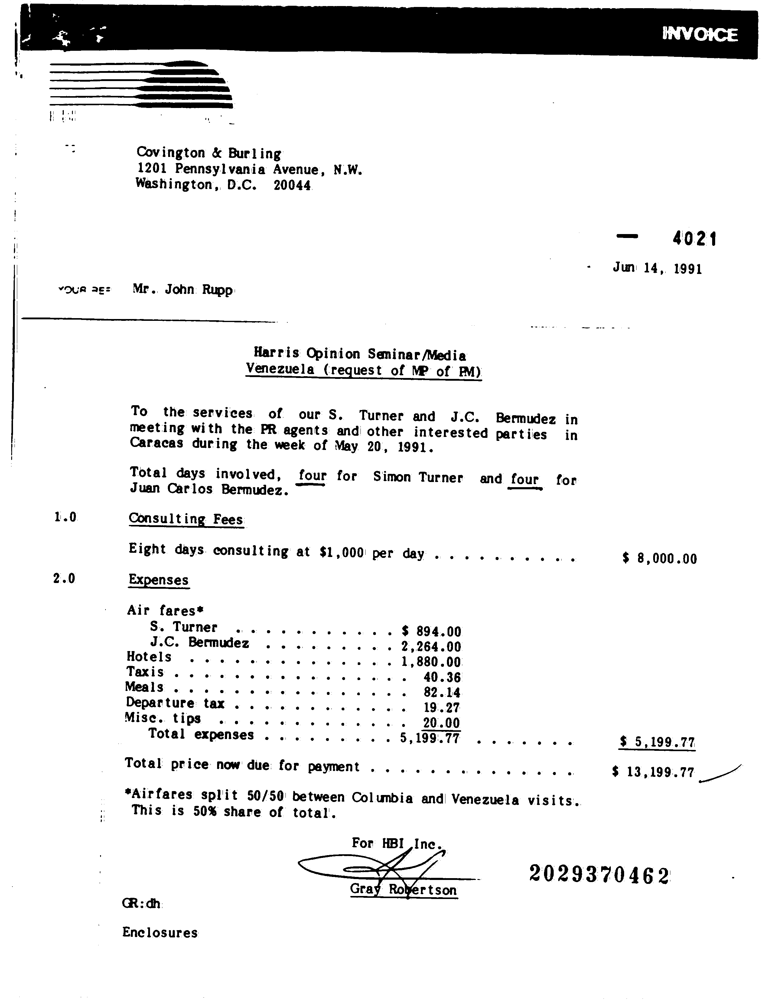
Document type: Invoice